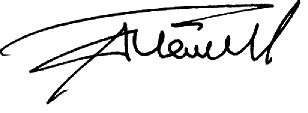
Signature of: borys paton